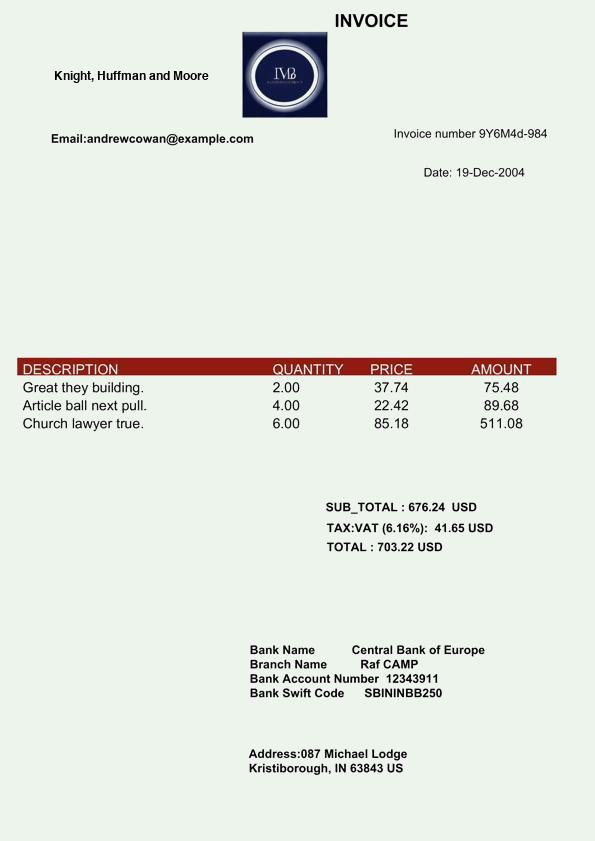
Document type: Invoice